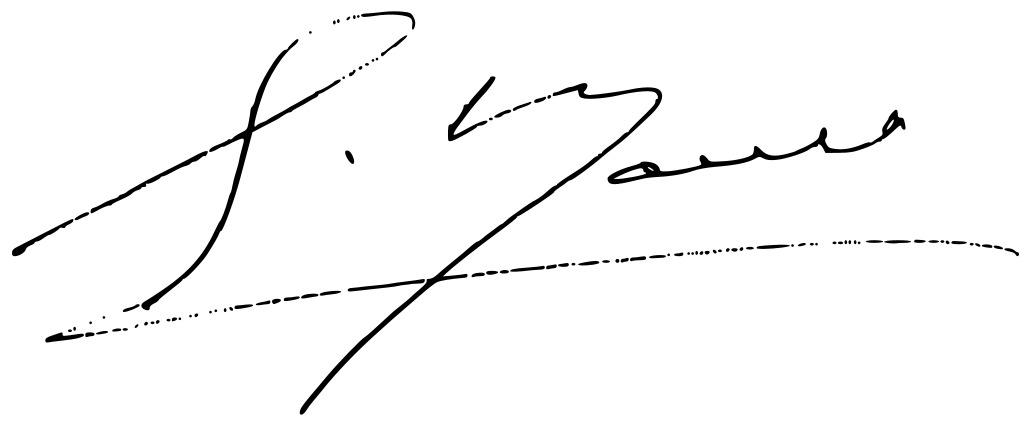
Signature of: gabriel maura gamazo